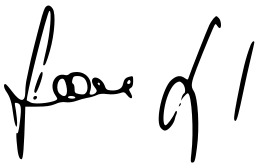
Signature of: jan blatný